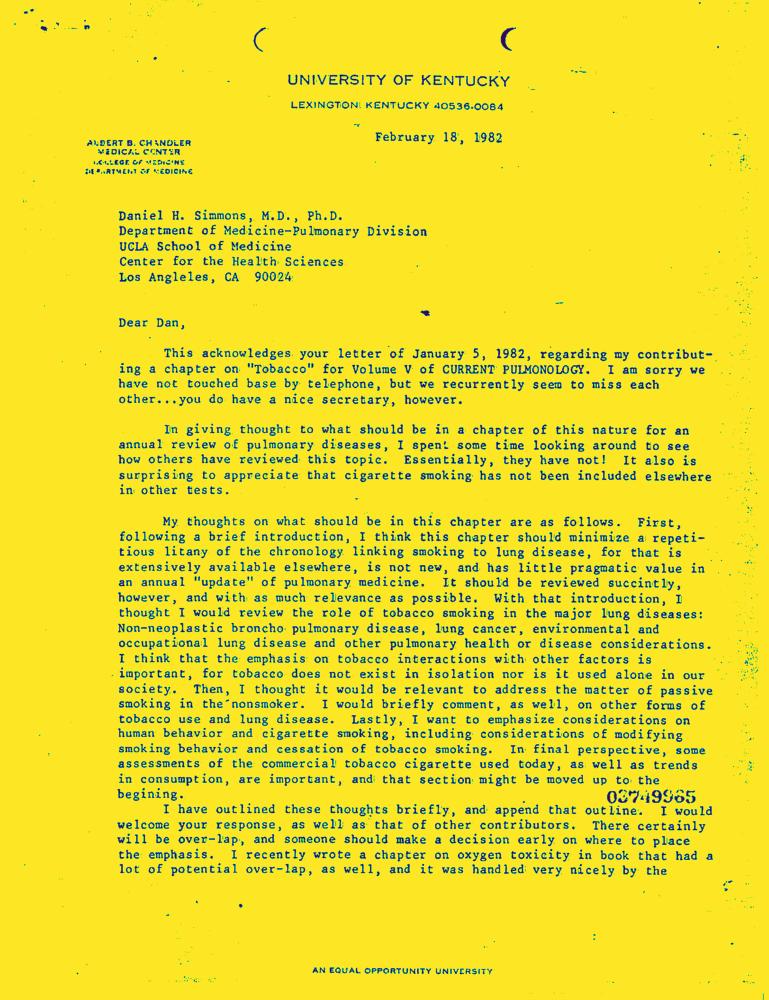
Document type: Letter-Doc